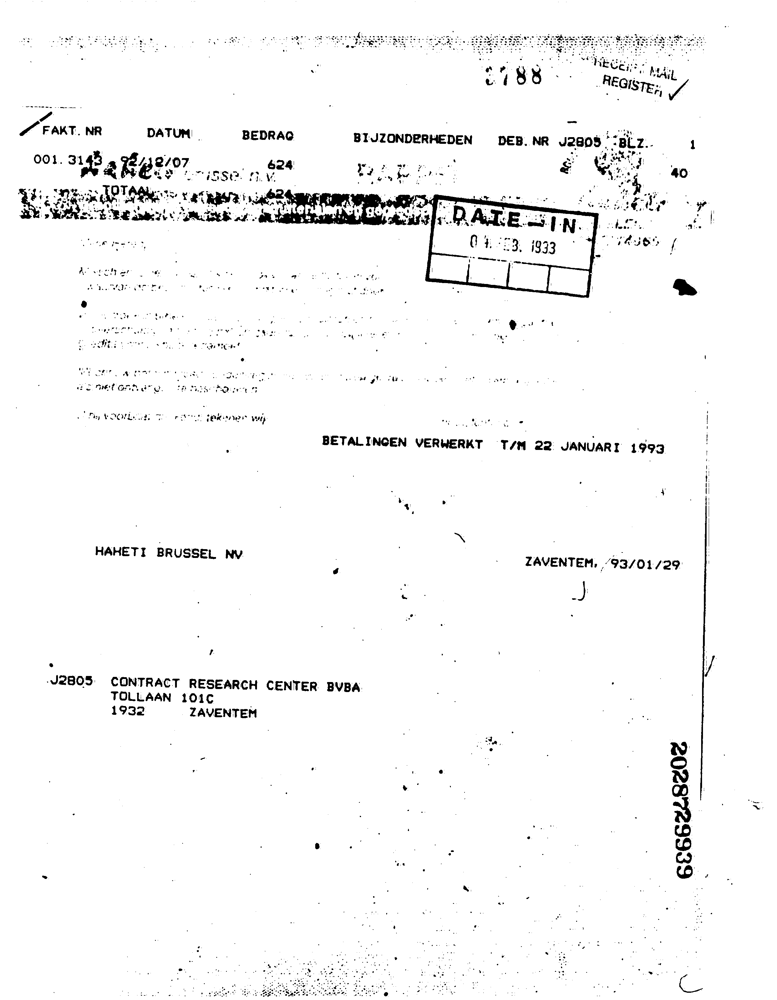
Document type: Invoice